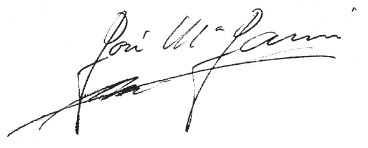
Signature of: josep maria jansà guardiola